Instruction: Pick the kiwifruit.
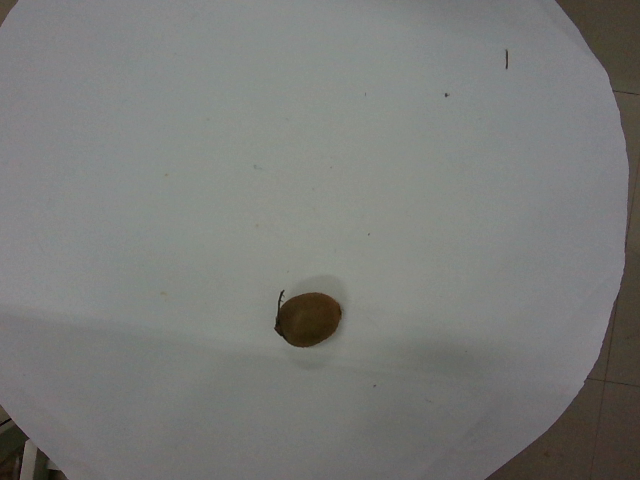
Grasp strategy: vertical